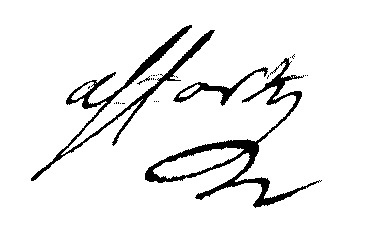
Signature of: pierre afforty